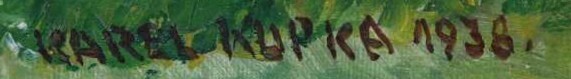
Signature of: karel kupka